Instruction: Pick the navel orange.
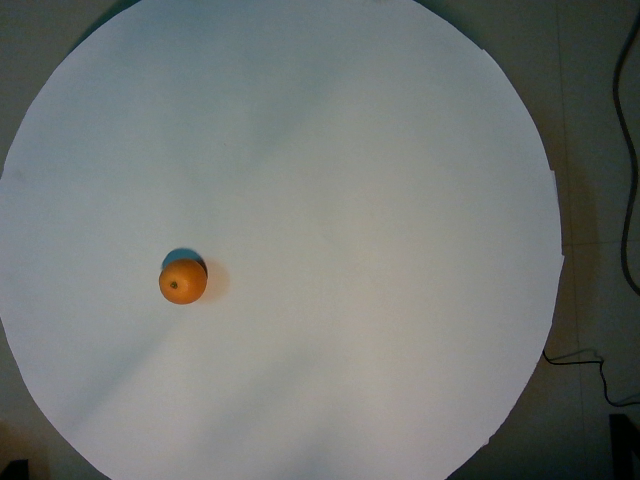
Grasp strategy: vertical